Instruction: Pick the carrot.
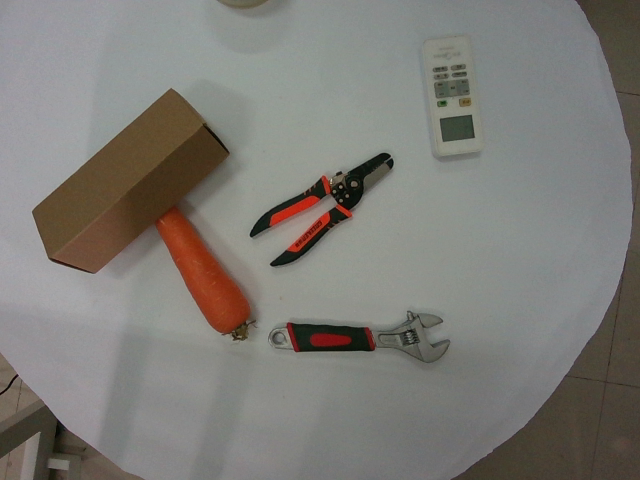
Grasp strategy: vertical